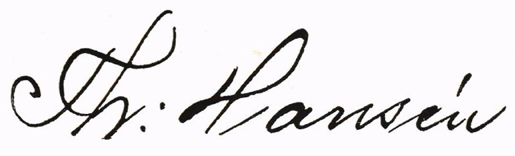
Signature of: theodor hansén